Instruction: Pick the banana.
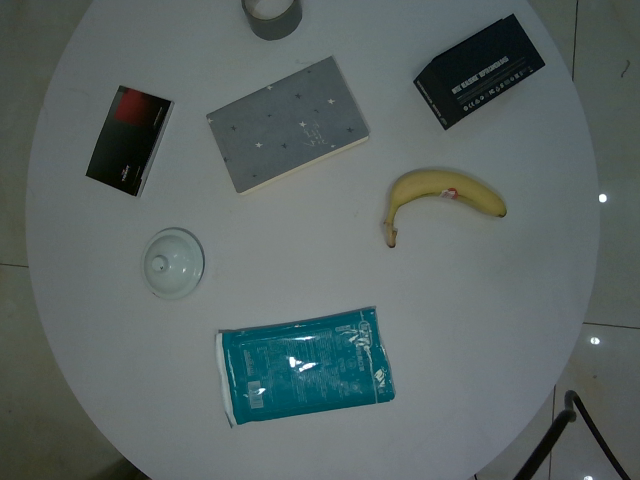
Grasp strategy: vertical